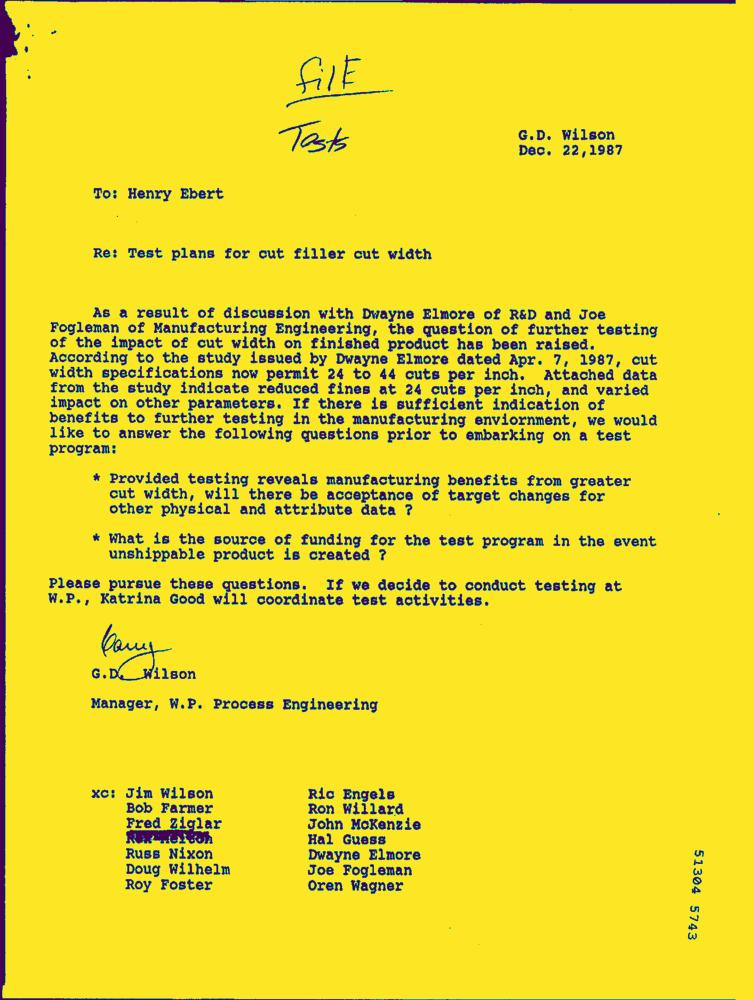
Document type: Letter-Doc